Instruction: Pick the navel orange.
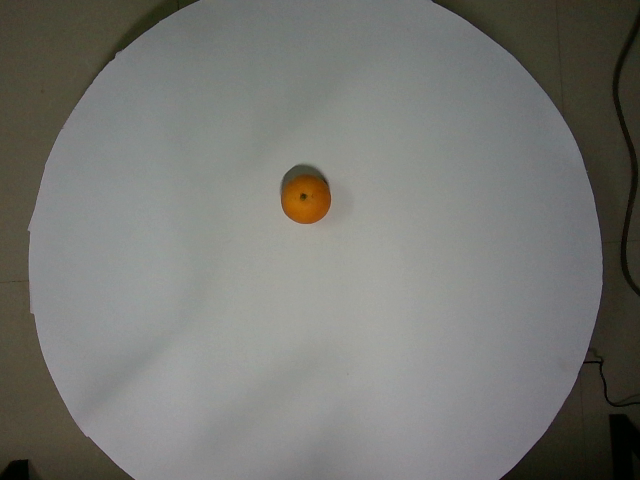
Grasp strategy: vertical